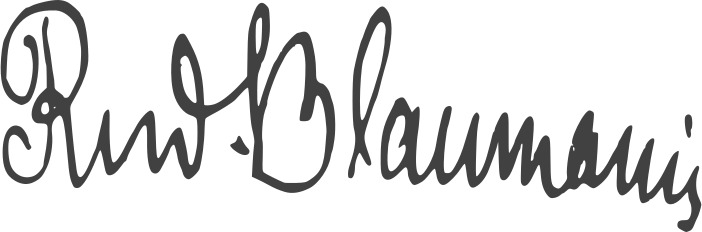
Signature of: rūdolfs blaumanis